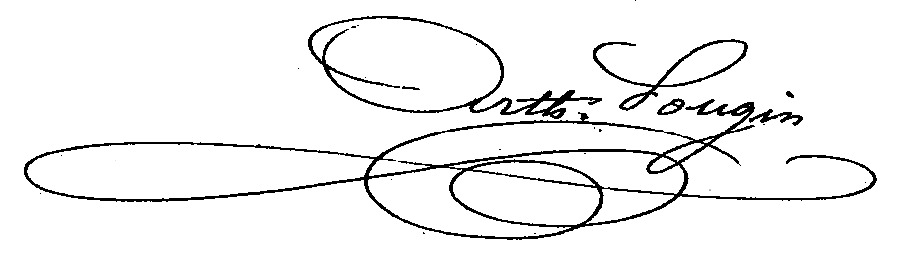
Signature of: arthur pougin